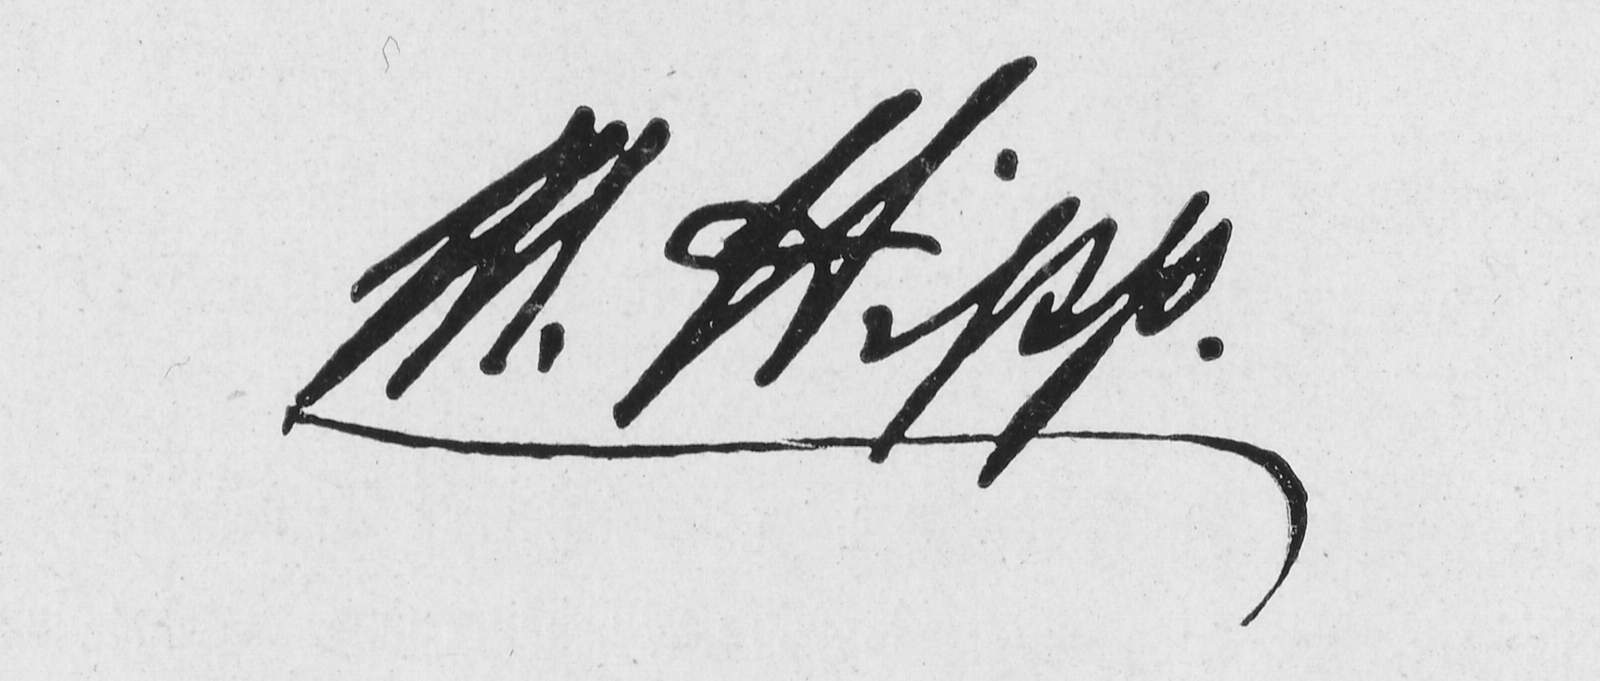
Signature of: matthäus hipp